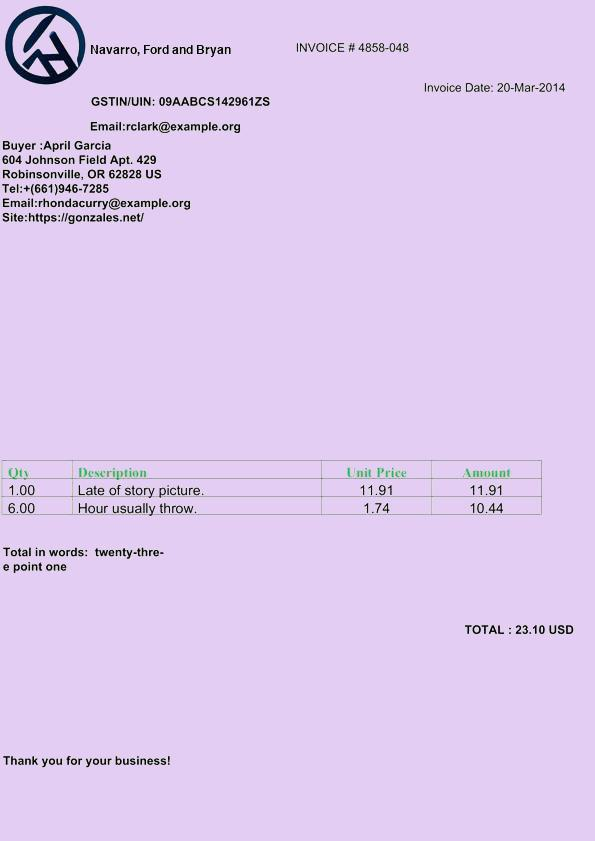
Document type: Invoice